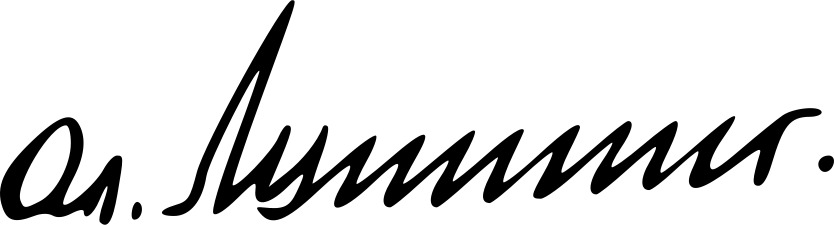
Signature of: alexander lukashenko